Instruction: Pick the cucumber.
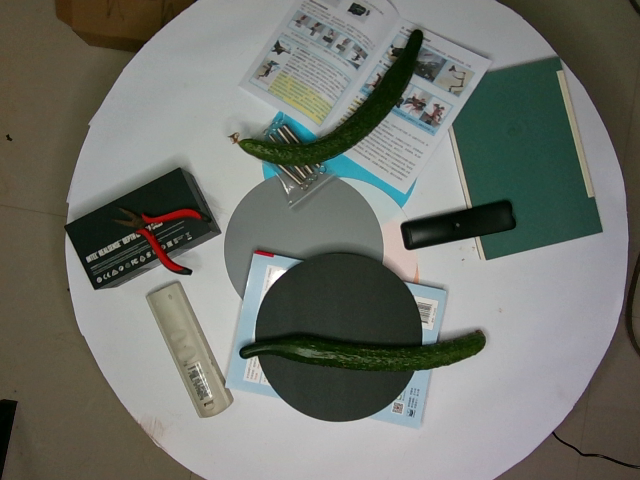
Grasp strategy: vertical